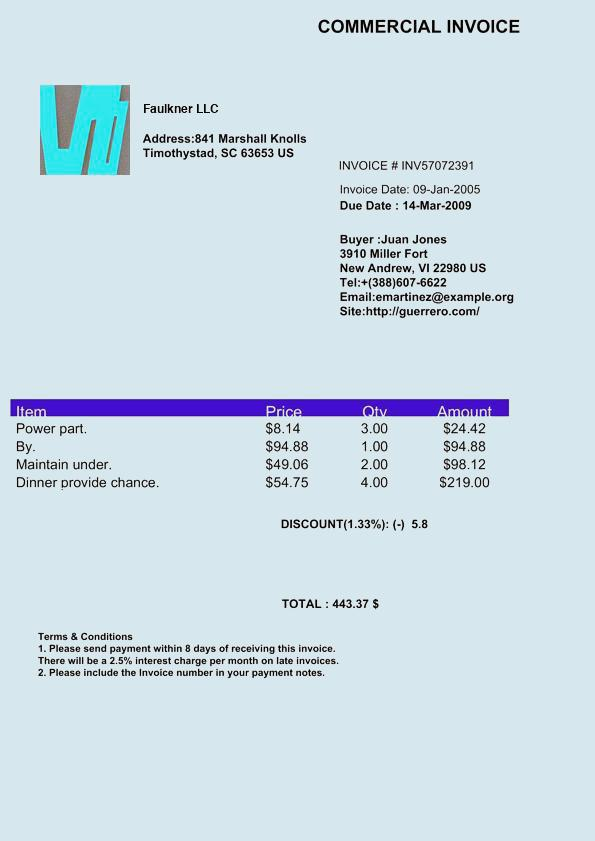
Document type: Invoice